Question: In what way does the history help explain the case?
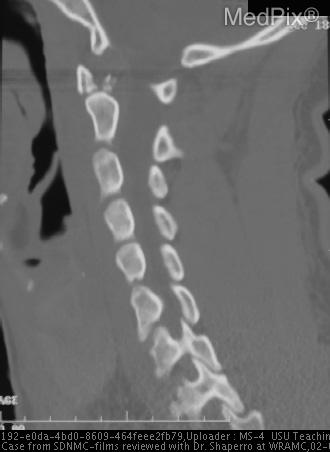
Answer: The patient's history of 21 yo WM was entering the surf when a wave crashed directly on top of him.  Patient was violently toppled over and struck his head on the sandy shore.  Patient denies loss of consciousness or aspiration.  He immediately felt bilateral paracervical neck pain upon impact on his head onto the shore.  Patient emerged from the ocean under own strength and without any other complaints.  He was promptly taken to the ED in ambulance without cervical spine precautions. is key in understanding the case.